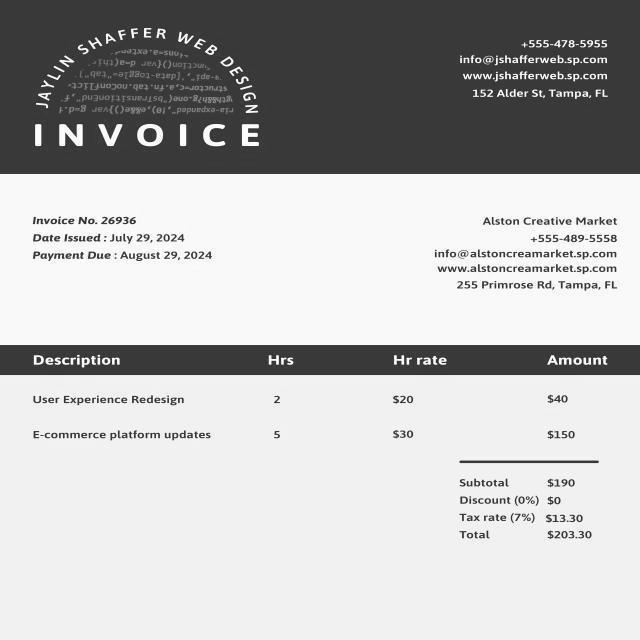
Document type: Invoice